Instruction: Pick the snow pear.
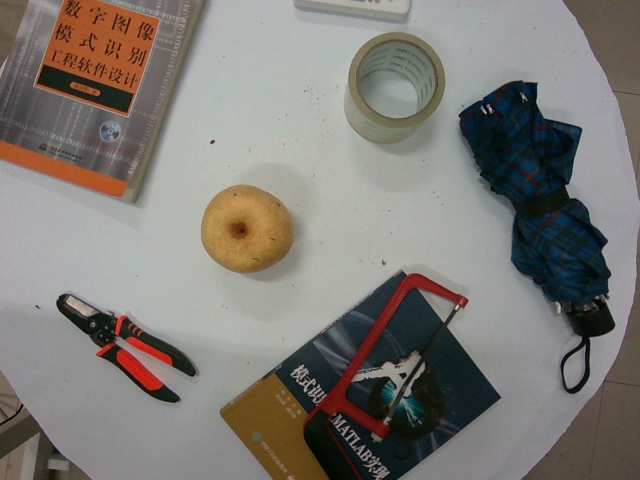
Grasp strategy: vertical